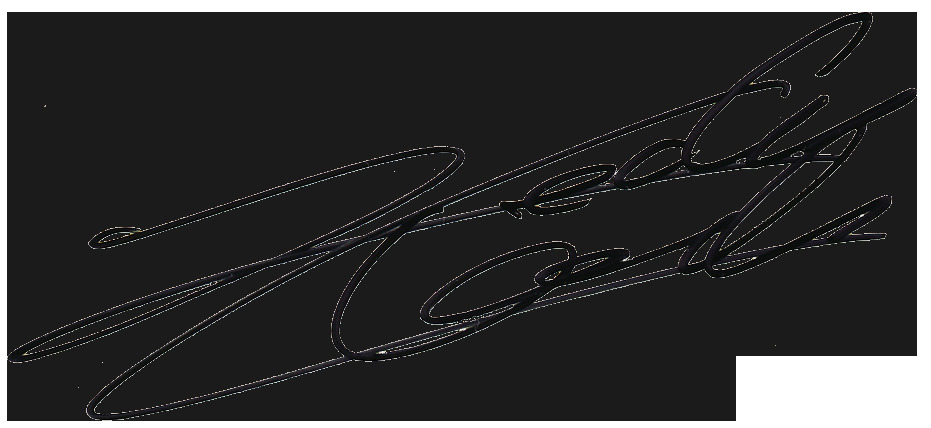
Signature of: charles leclerc